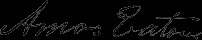
Signature of: amos eaton